Question: What do the imaging results show?
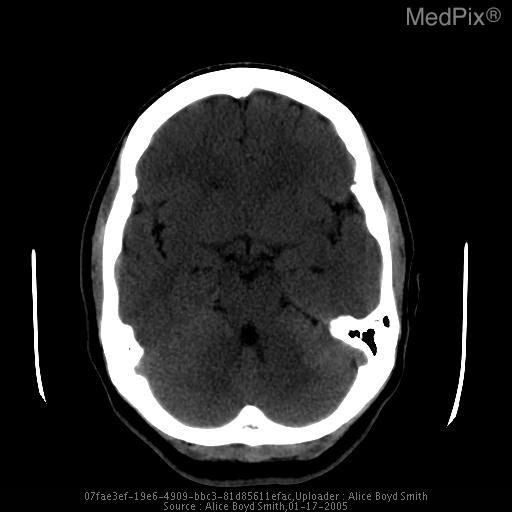
Answer: The imaging shows On non-contrast CT of the head a hyperdense mass was seen in the left CPA angle.  On MRI the mass was confirmed to be extraaxial and enhanced avidly. Non-contrast CT of the head demonstrates a slightly hyperdense mass in the left cerebellopontine angle..